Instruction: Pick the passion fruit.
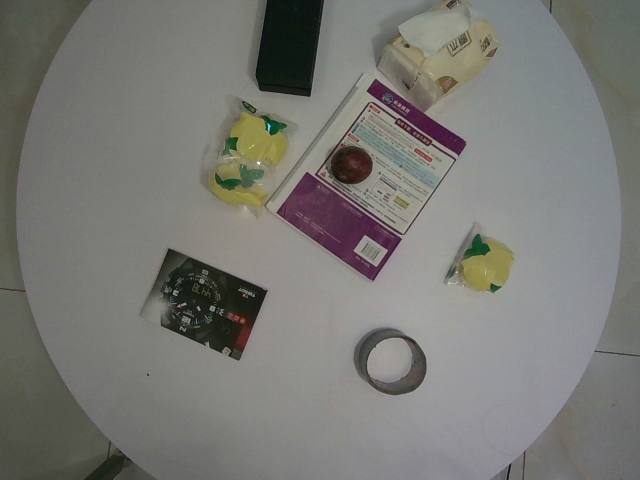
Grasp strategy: vertical